Question: In what way does the history help explain the case?
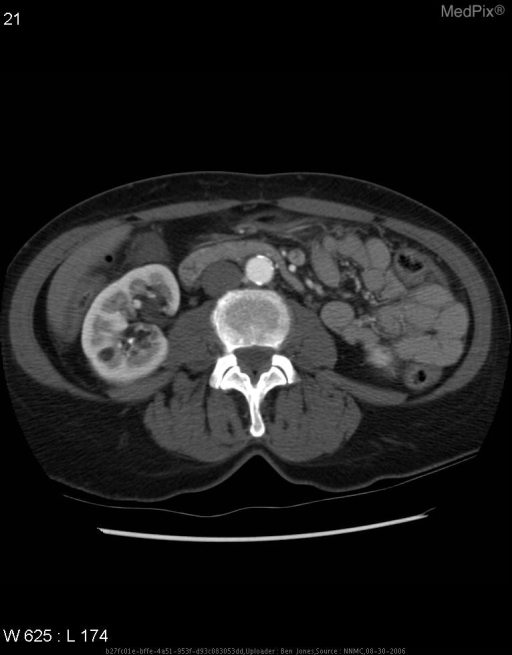
Answer: The patient's history of 68-year-old female with a 30-pack-year smoking history, presents with cough and nose bleed.  CXR reveals a nodular density, which further evaluated with chest CT.  Chest CT has incidental finding of possible hepatic vascular malformation.  Abdominal ultrasound is recommended to evaluate liver findings.  During abdominal ultrasound, four echogenic masses are noted in the right kidney.  Further evaluation of renal masses with abdominal CT is then recommended. is key in understanding the case.